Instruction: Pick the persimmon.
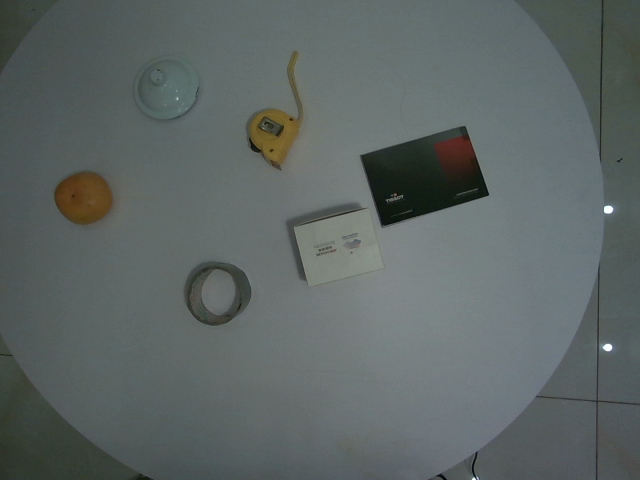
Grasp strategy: vertical